Question: What is the potential diagnosis?
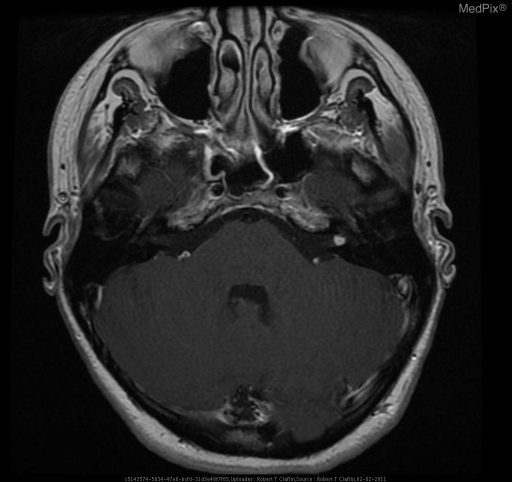
Answer: The possible diagnosis includes •  Acoustic neuroma (vestibular Schwannoma)
•  Meningioma
•  Epidermoid inclusion cyst
•  Lipoma.